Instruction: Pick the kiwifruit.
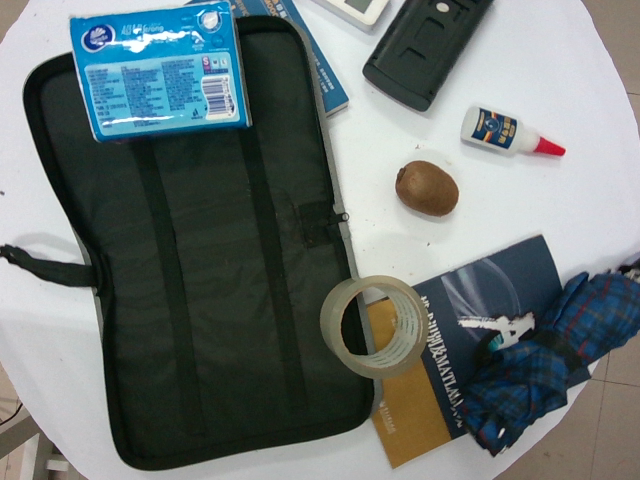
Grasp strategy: vertical